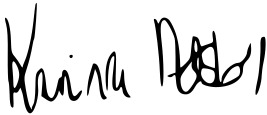
Signature of: karina adsbøl